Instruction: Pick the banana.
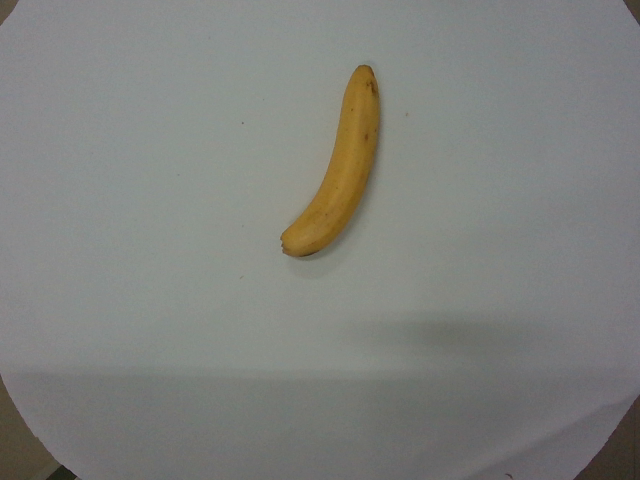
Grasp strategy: vertical